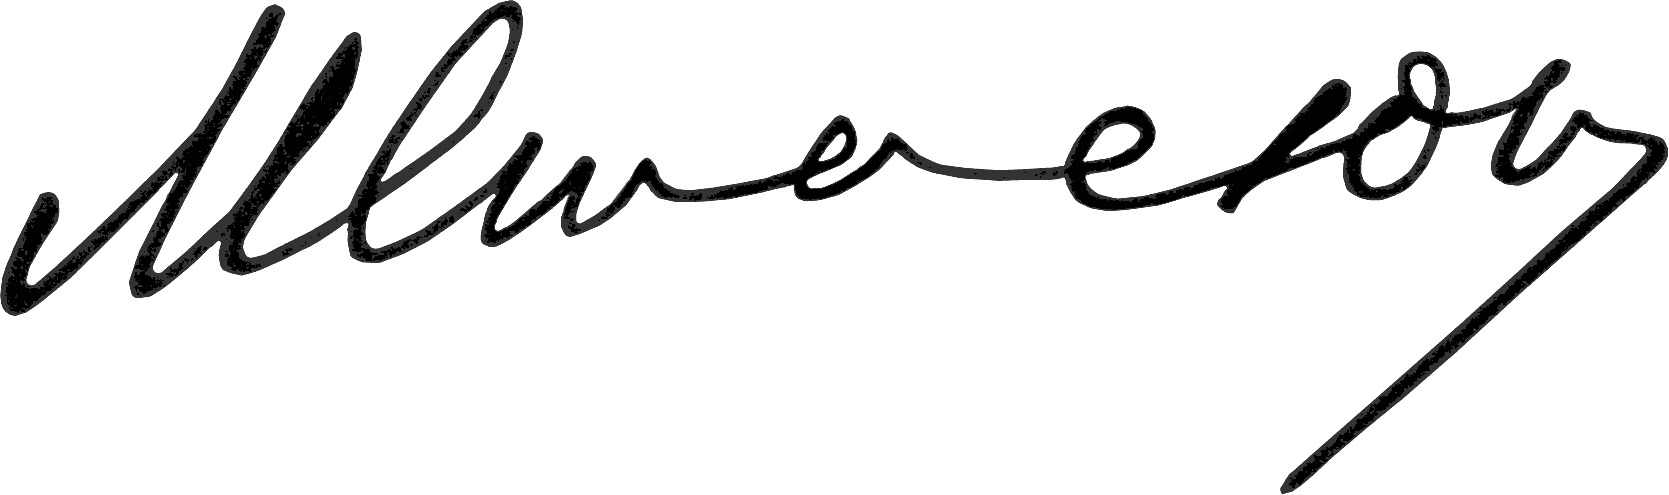
Signature of: mykola stasyuk